Question: What jurisdiction, city, or county is the document associated with?
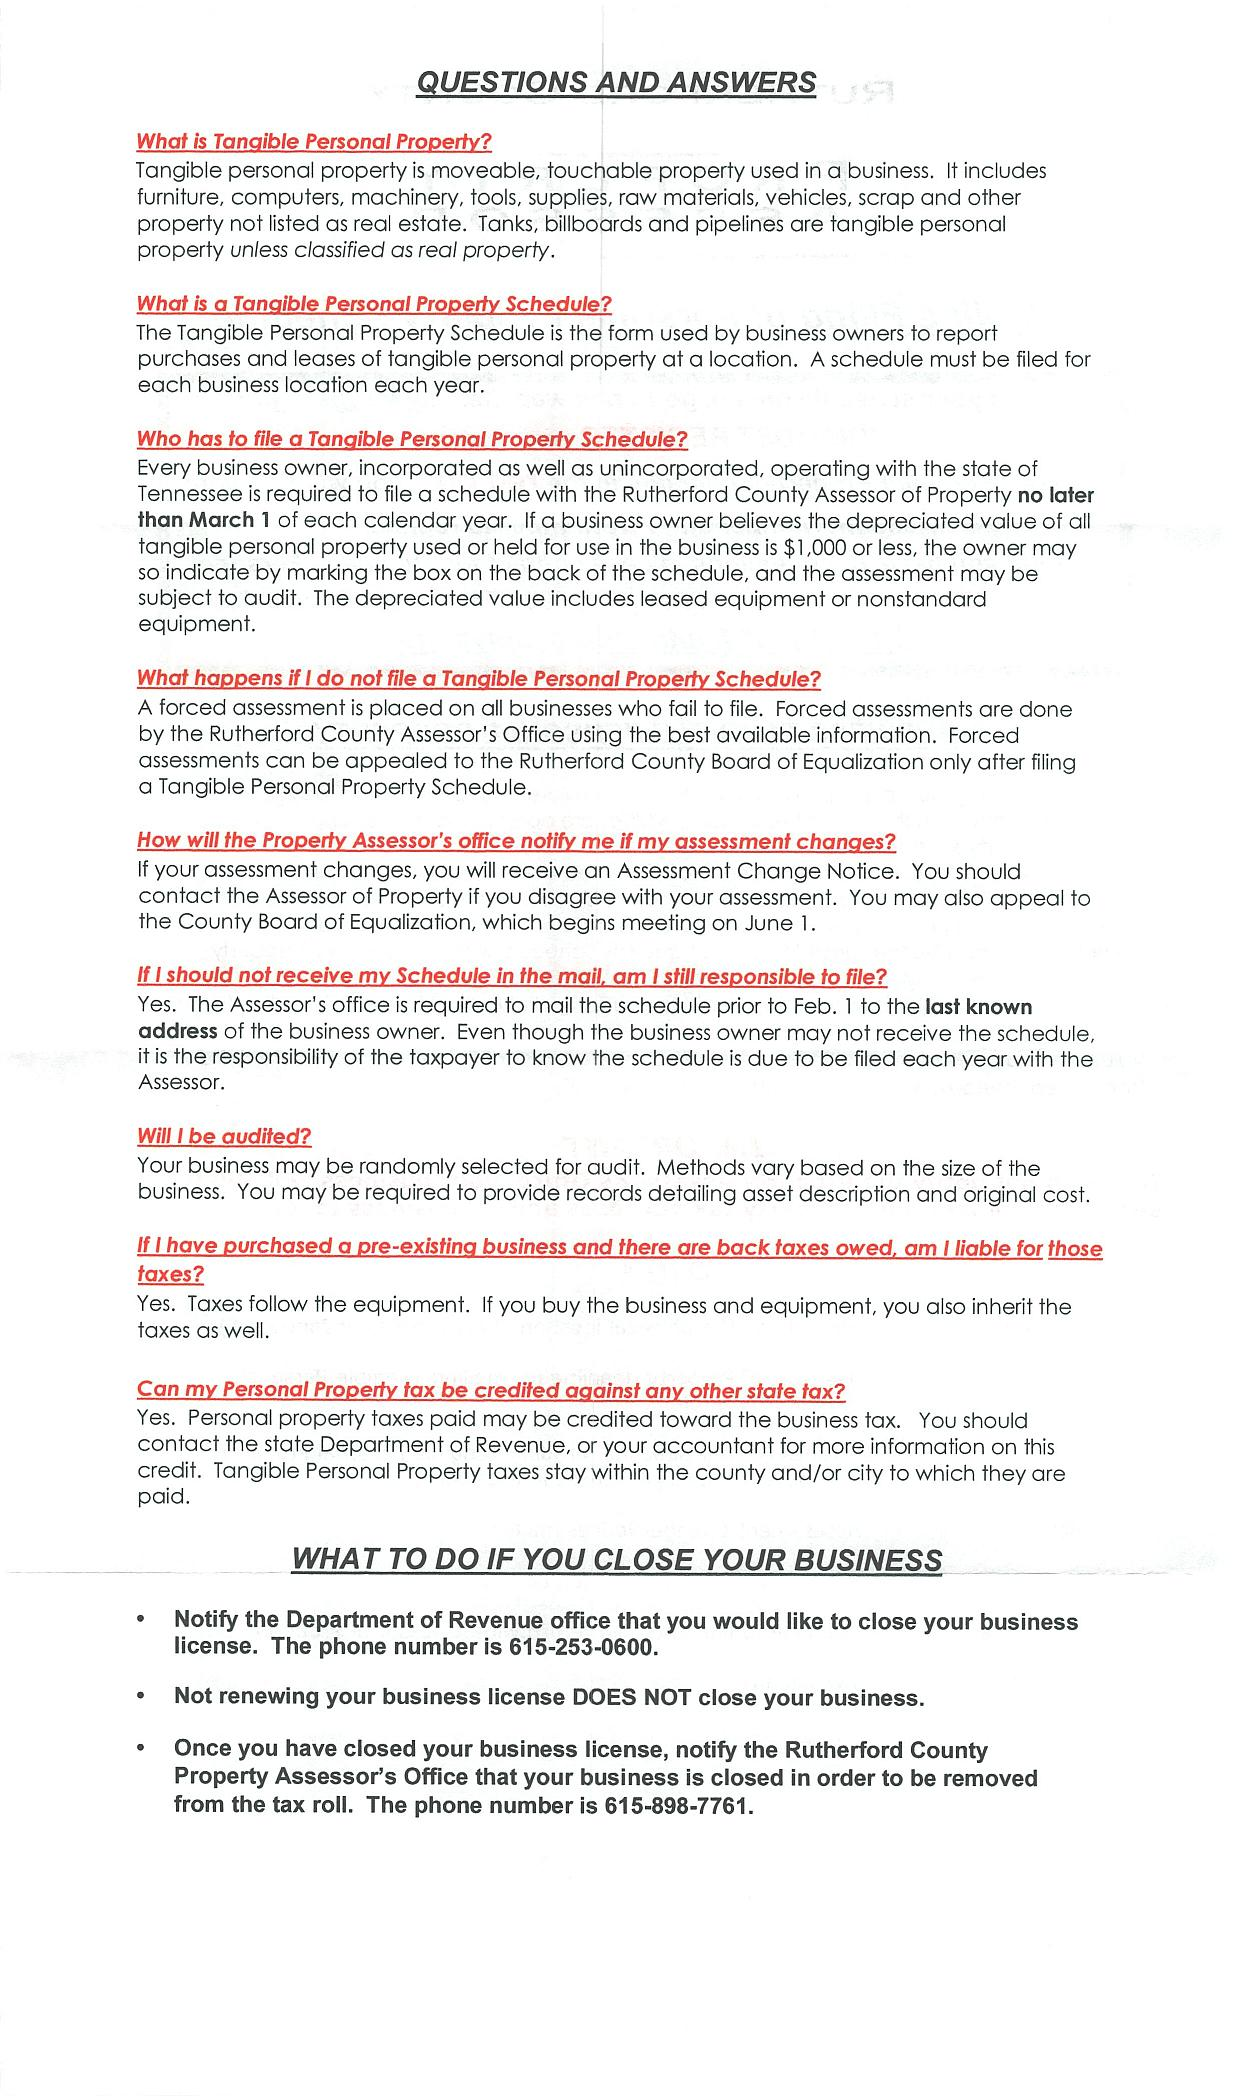
Answer: "Rutherford County"